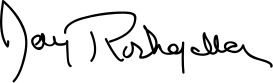
Signature of: jay rockefeller